Question: What is the suspected problem?
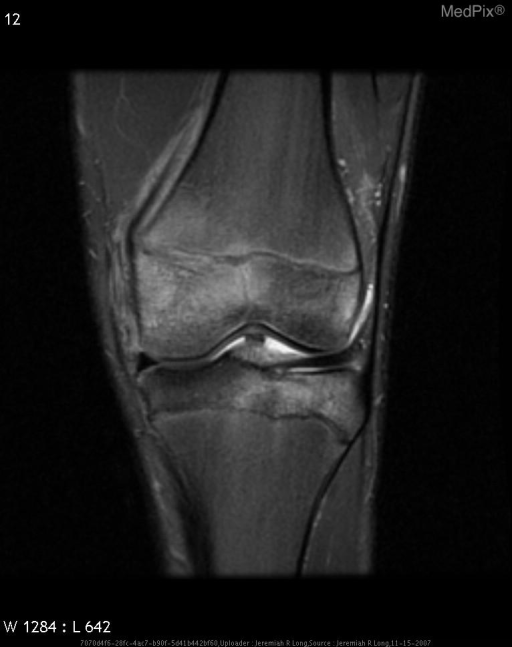
Answer: The findings suggest PA and lateral radiographs of the left knee demonstrate an abnormal linear thin sclerotic line at the medial aspect of the intertorchanteric portion of the left femur as well as a joint effusion.  Sagital and coronal T2 fat suppressed images demonstrate diffuse high T2 signal in the bone marrow consistent with edema in the distal femoral metaphysis and proximal tibial plateau.  Additionally on the coronal T1 sequences there is an abnormal linear region of low signal extending from the joint space to the epiphysis at the intertrochanteric region of the femur.  Additionally there is slight assymetric widening of the physis medially.  These findings are consistent with a Salter Harris type III fracture of the distal femur.. Sagital and coronal T2 fat suppressed images demonstrate diffuse high T2 signal in the bone marrow consistent with edema in the distal femoral metaphysis and proximal tibial plateau.  Additionally on the coronal T1 sequences there is an abnormal linear region of low signal extending from the joint space to the epiphysis at the intertrochanteric region of the femur.  Additionally there is slight assymetric widening of the physis medially.  These findings are consistent with a Salter Harris type III fracture of the distal femur.. The patient might have a history of 10 year old boy status post lateral blow while playing football..